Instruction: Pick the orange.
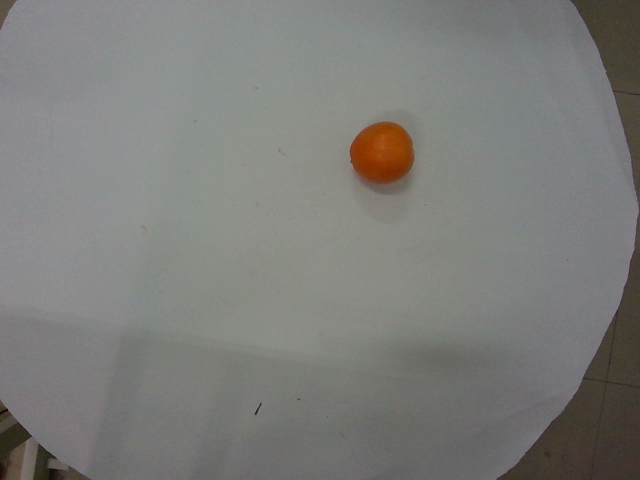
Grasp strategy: vertical